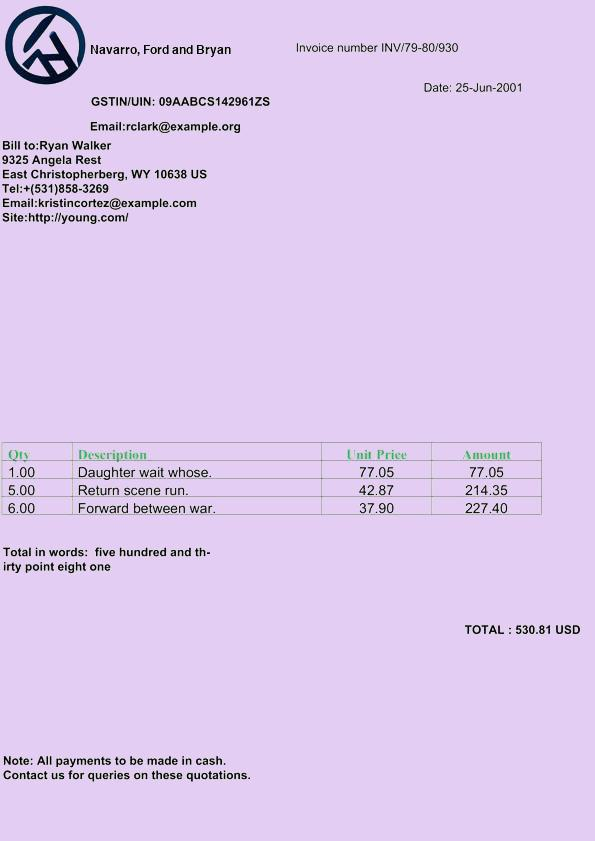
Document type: Invoice